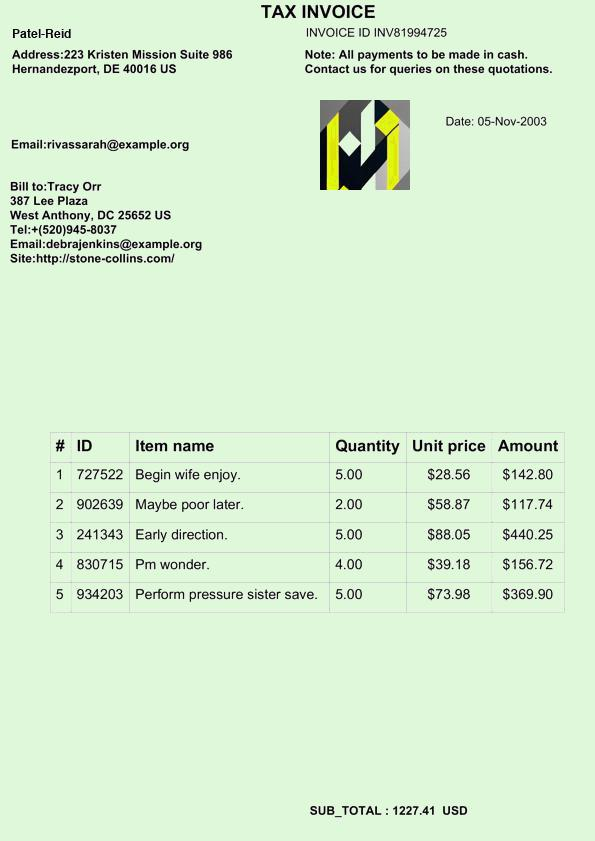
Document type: Invoice